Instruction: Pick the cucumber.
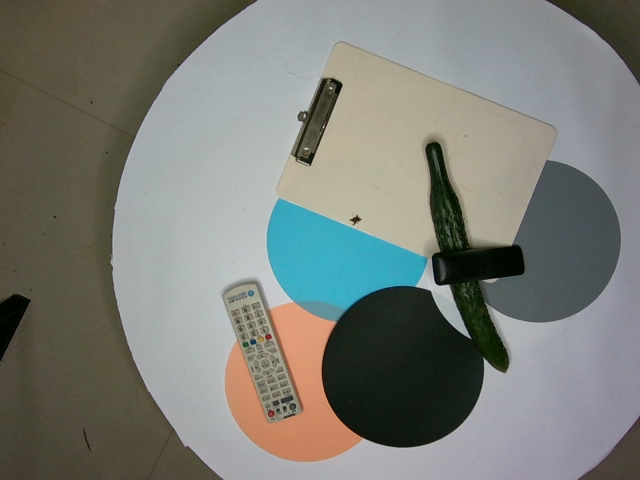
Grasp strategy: vertical